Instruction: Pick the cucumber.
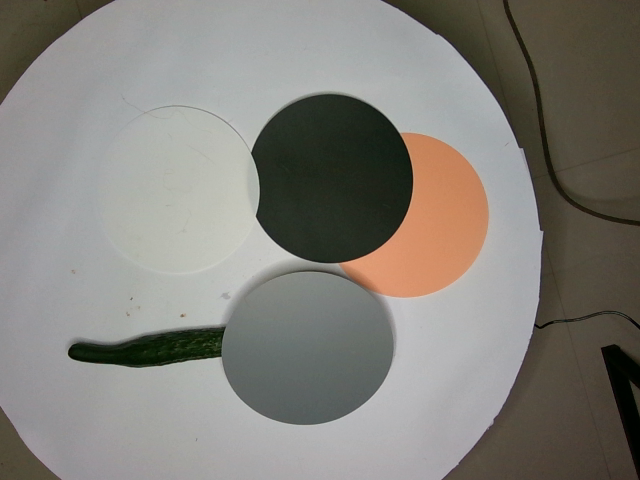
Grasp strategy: vertical